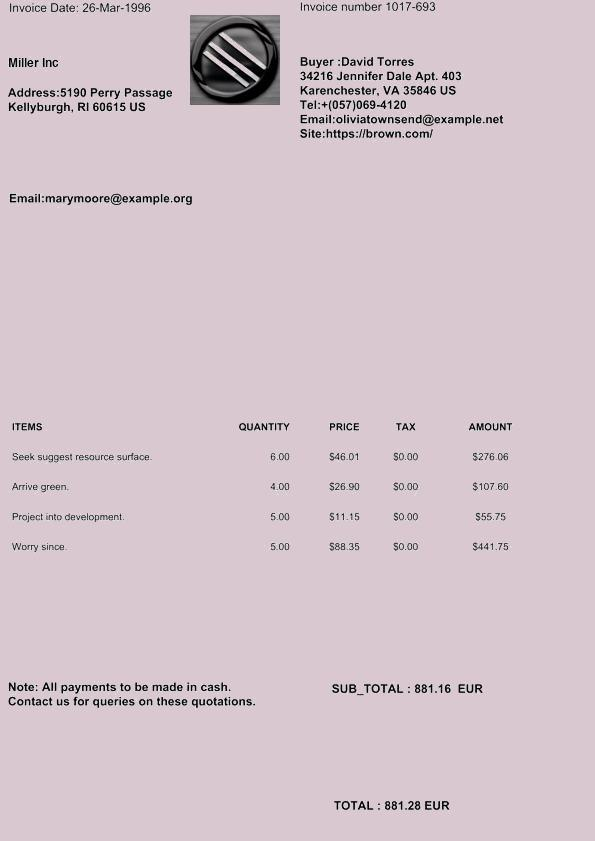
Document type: Invoice